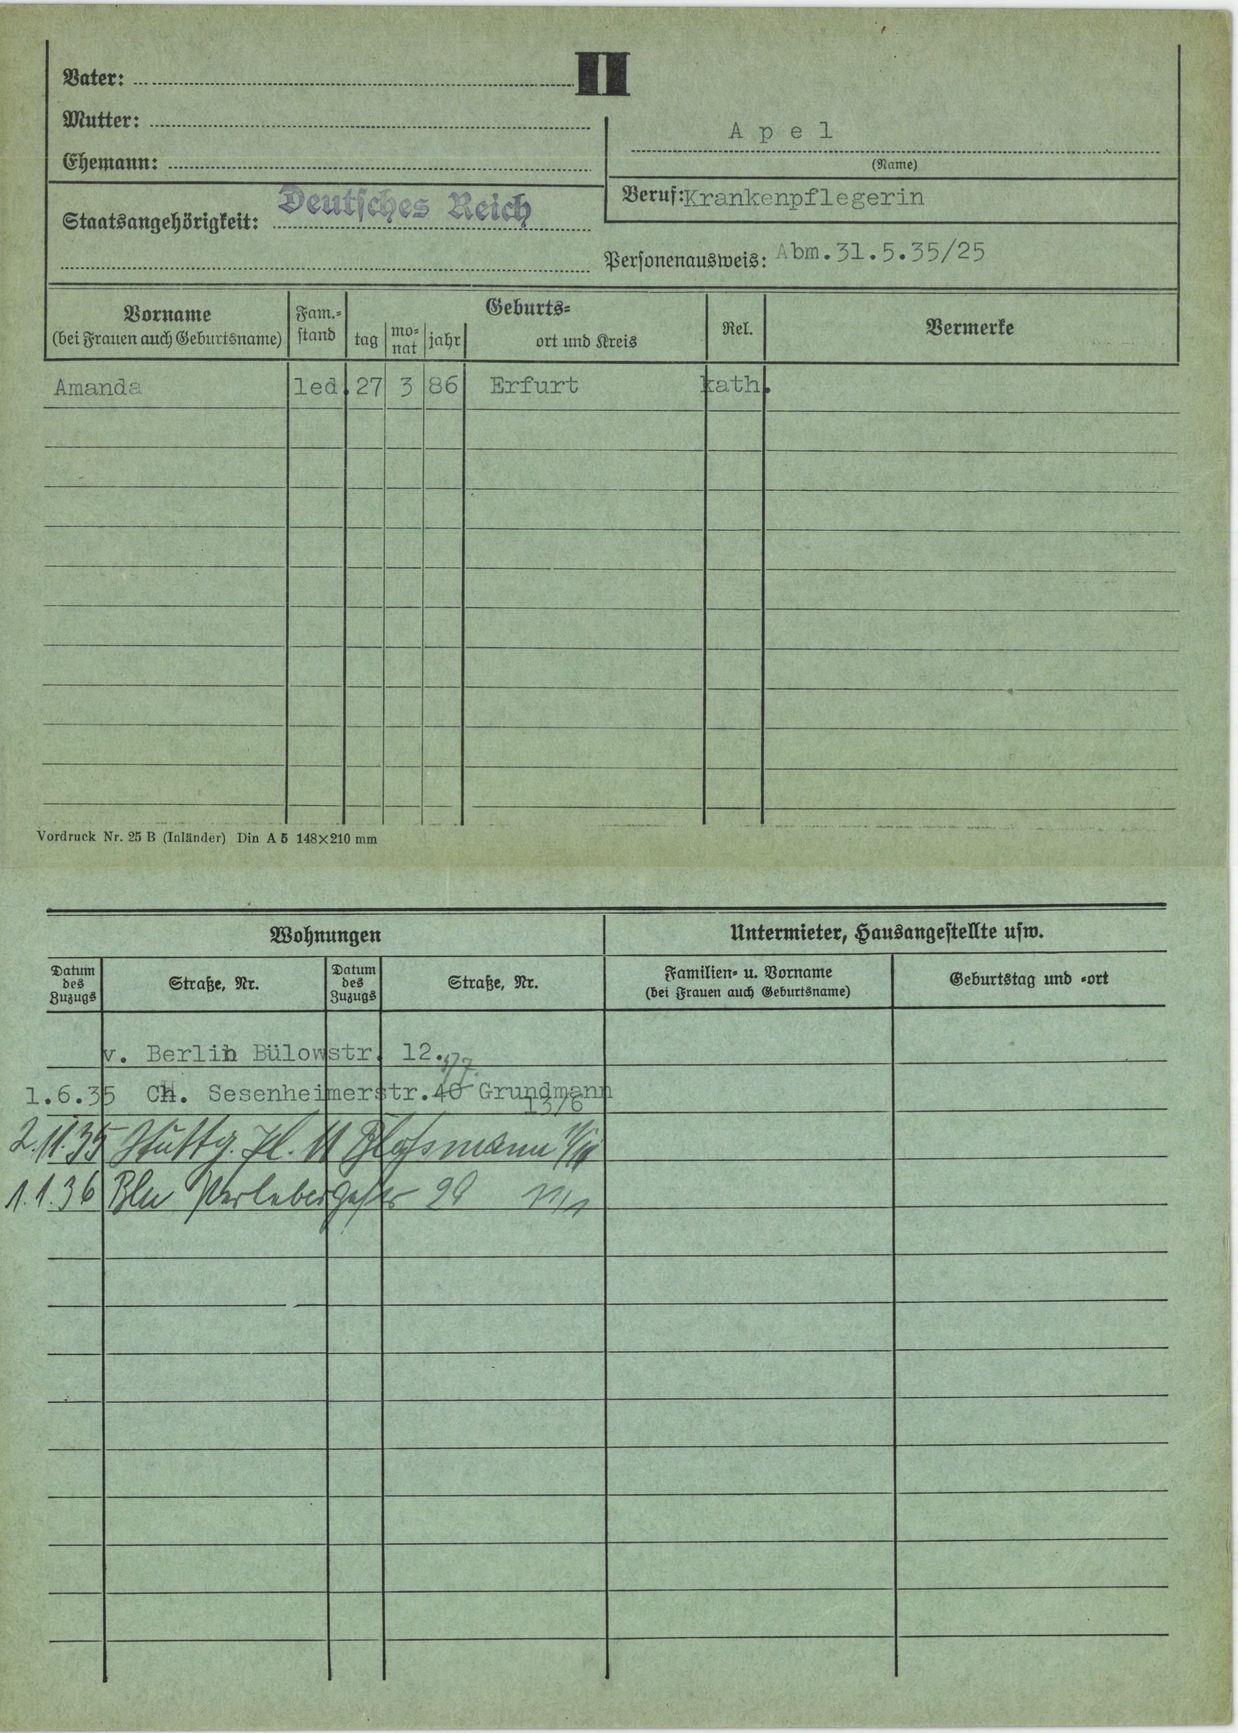
Apel